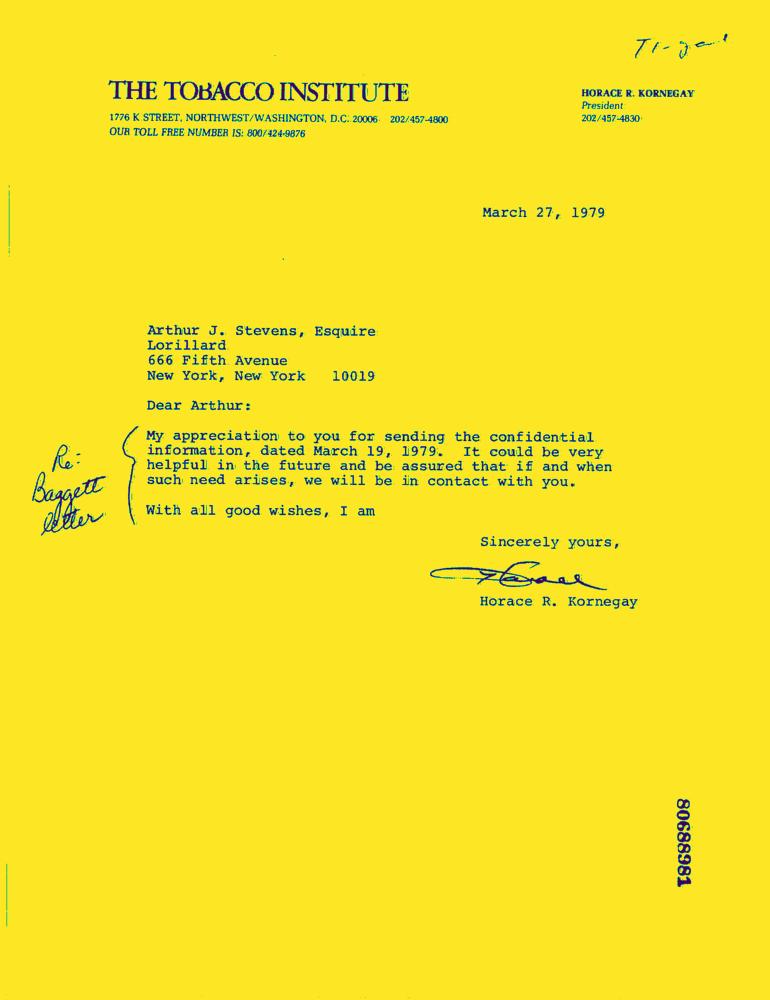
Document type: Letter-Doc